Patient: Male, age 70
A 70-year-old male was treated with conservative management for a minor case of hemoptysis. However, massive hemoptysis (about 500 mL/24 hours) and hypoxemia occurred and the patient deteriorated. The patient had a history of pulmonary tuberculosis about 30 years prior, had suffered from congestive heart failure with arrhythmia for ten years, and had been treated for upper thoracic tuberculous spondylitis with posterior spinal fusion for the last 15 days.
A chest radiograph revealed severe destructive changes of both upper lobes, secondary emphysematous changes of both lower lobes and recent development of bilateral consolidations due to aspirated blood.
Embolization treatment was performed with a 5-Fr catheter and a coaxial 2.5-Fr microcatheter (Renegade; Boston Scientific, Watertown, MA) for both bronchial and other possible systemic arteries with polyvinyl alcohol (PVA) particles, 350-500 microm in diameter (Contour; Boston Scientific, Watertown, MA) and microcoils (Tornado embolization microcoil: Cook, Bloomington, IN). Two days later, the patient suffered massive hemoptysis. No evidence of recanalization of previously embolized arteries on angiography was found and additional embolization of both upper lobar pulmonary arteries was performed, because radiologically undetectable pulmonary artery bleeding was suspected. However, the patient continued to suffer from hemoptysis.
On the third trial of angiography, five hours after the second embolization, coronary angiography showed a CBF (proximal left circumflex arterial branch) from the left circumflex coronary artery to the left bronchial artery combined with a severe pulmonary artery shunt at the left upper lung. The CBF was embolized after superselection across the CBF to prevent embolization of the coronary artery (Fig. 1).
Hemoptysis was stopped immediately after the third embolization but the patient died 12 hours later due to further deterioration of hypoxemia despite intensive ventilator care.
Keywords: bronchial artery, coronary artery, embolization, hemoptysis, pulmonary tuberculosis
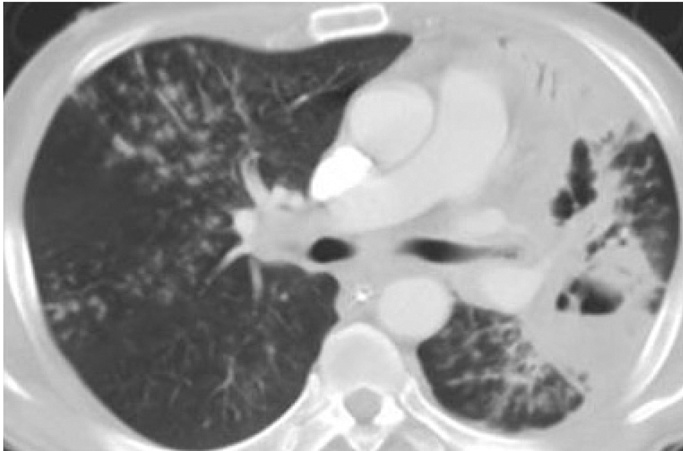